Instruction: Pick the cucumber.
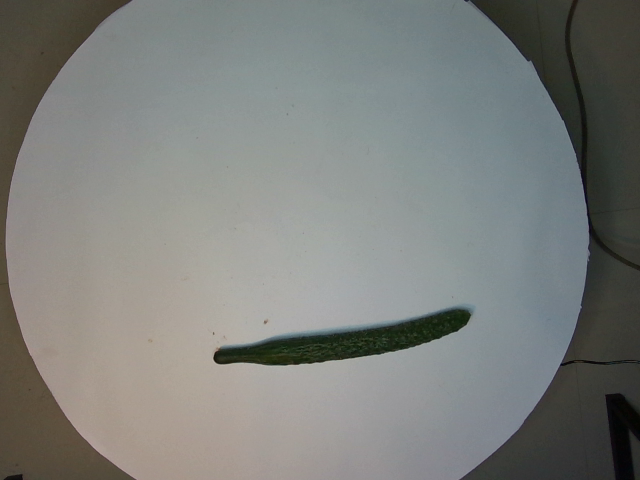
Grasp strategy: vertical